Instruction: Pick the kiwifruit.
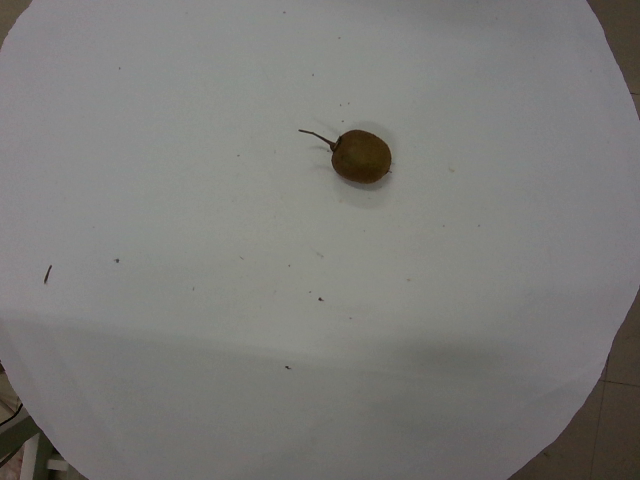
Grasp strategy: vertical